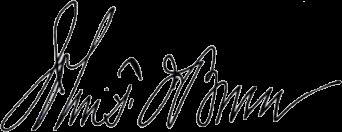
Signature of: john f o brien